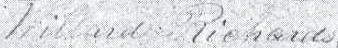
Signature of: willard richards